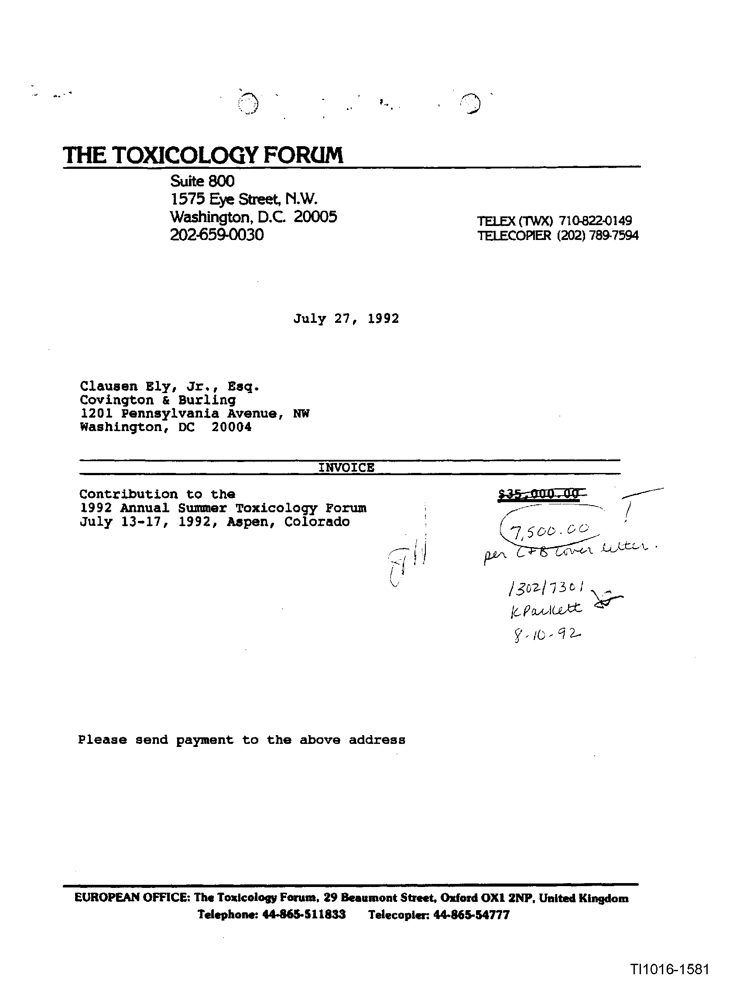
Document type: Invoice